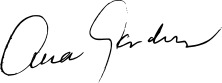
Signature of: ava gardner